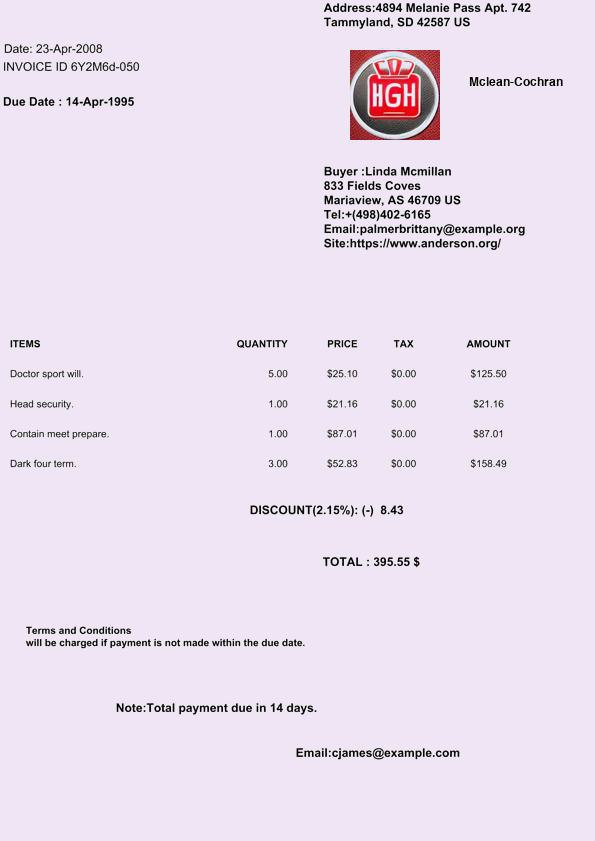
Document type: Invoice